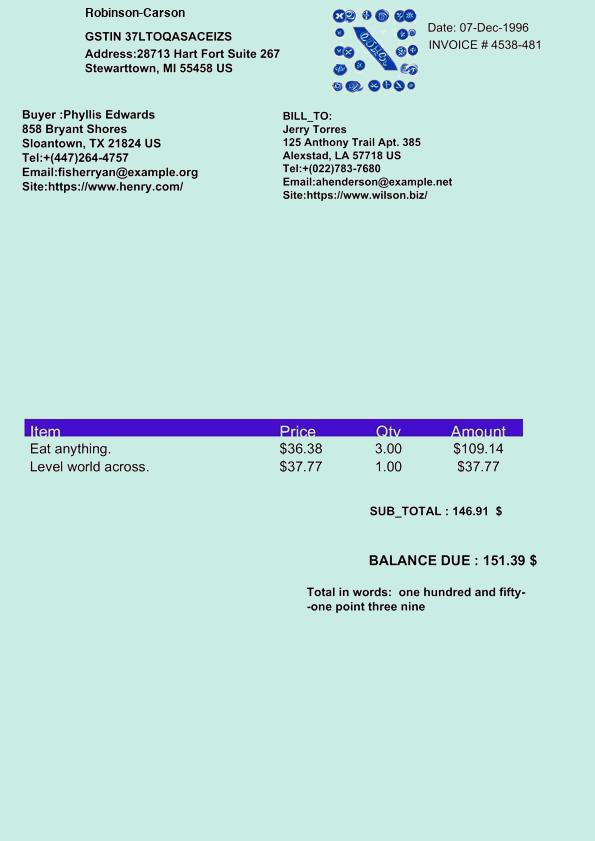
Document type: Invoice